Question: What is the potential diagnosis?
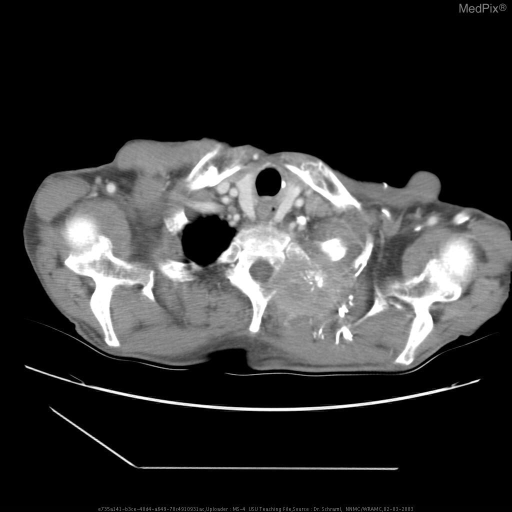
Answer: The possible diagnosis includes •  Metastatic Lung Cancer
•  Metastatic Kidney Cancer
•  Metastatic Liver cancer.